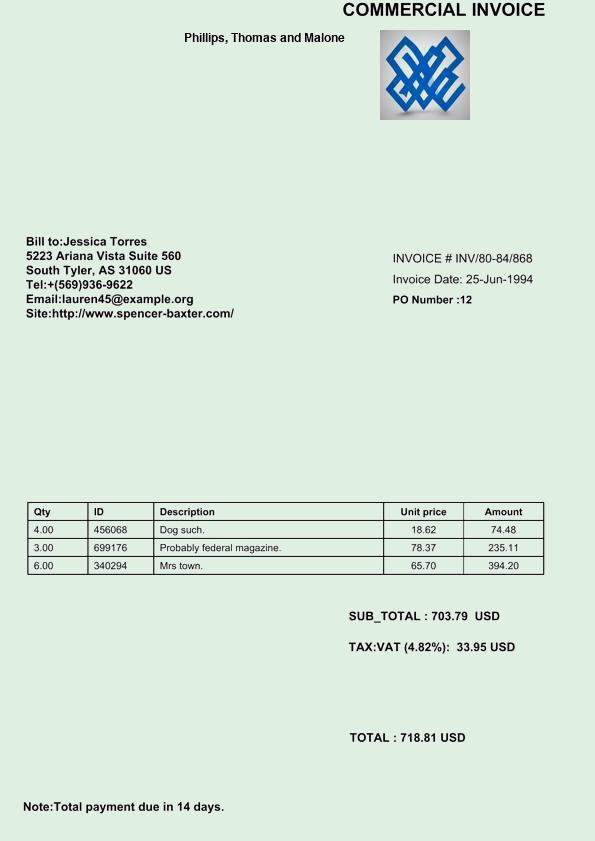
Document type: Invoice